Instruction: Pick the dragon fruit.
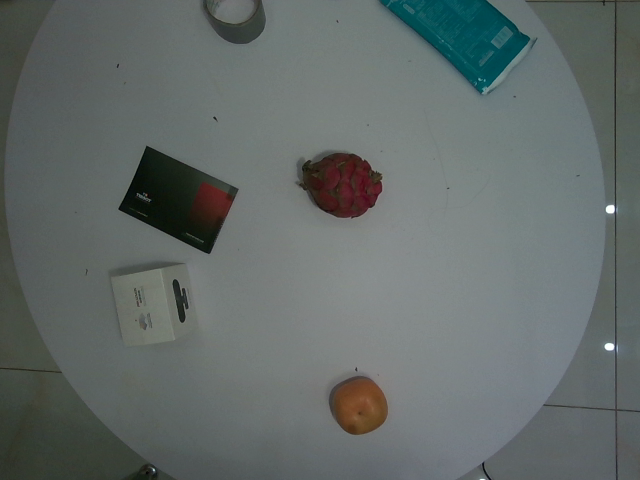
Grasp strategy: vertical